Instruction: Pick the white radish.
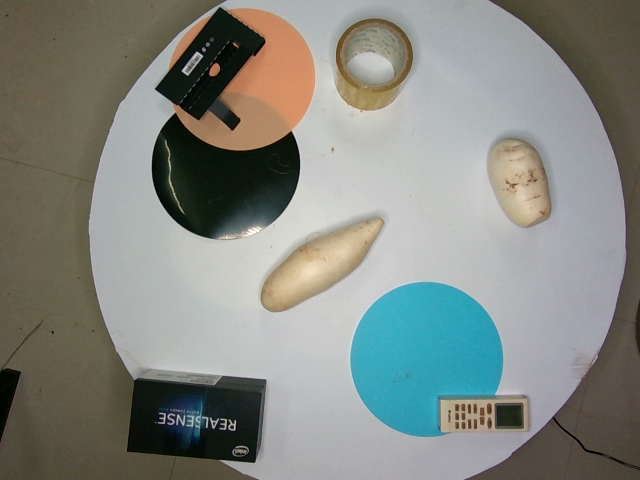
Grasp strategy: vertical